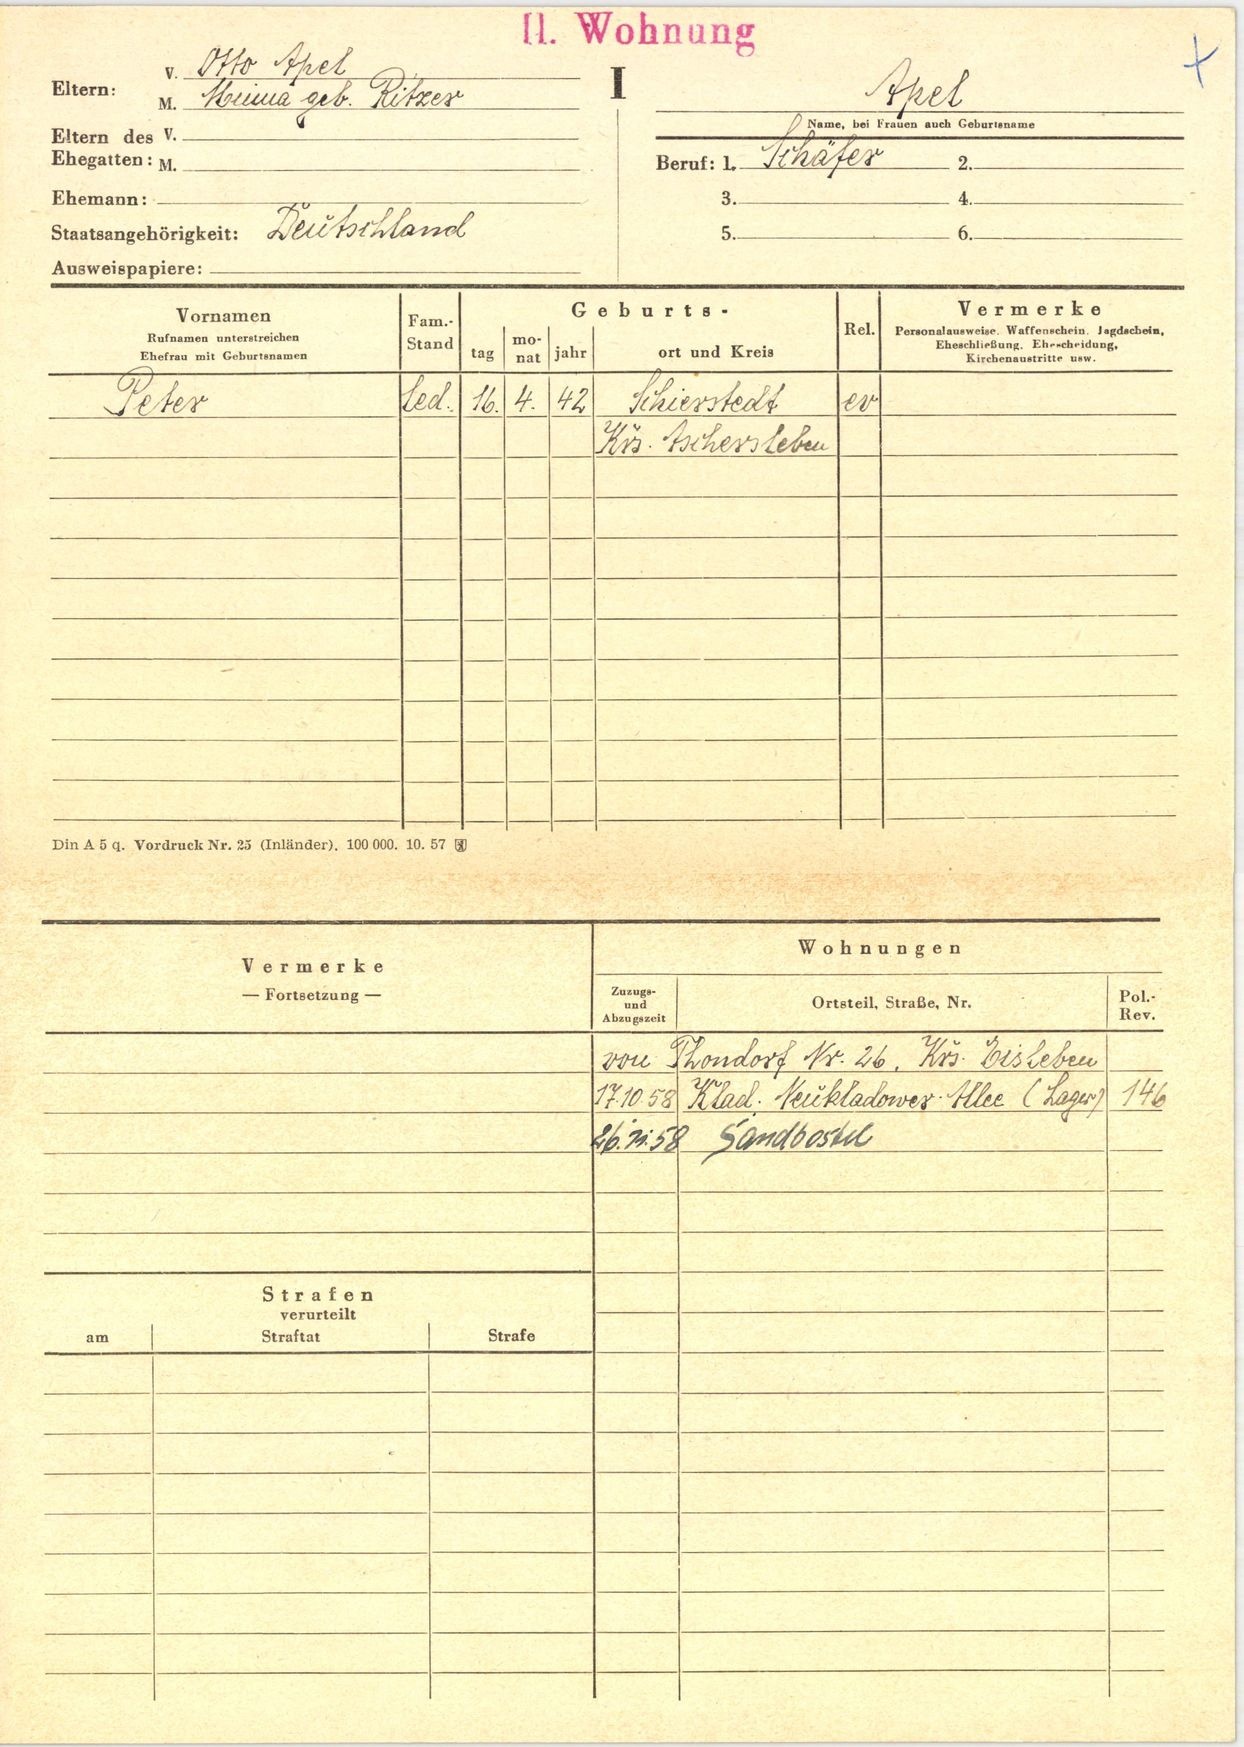
Apel